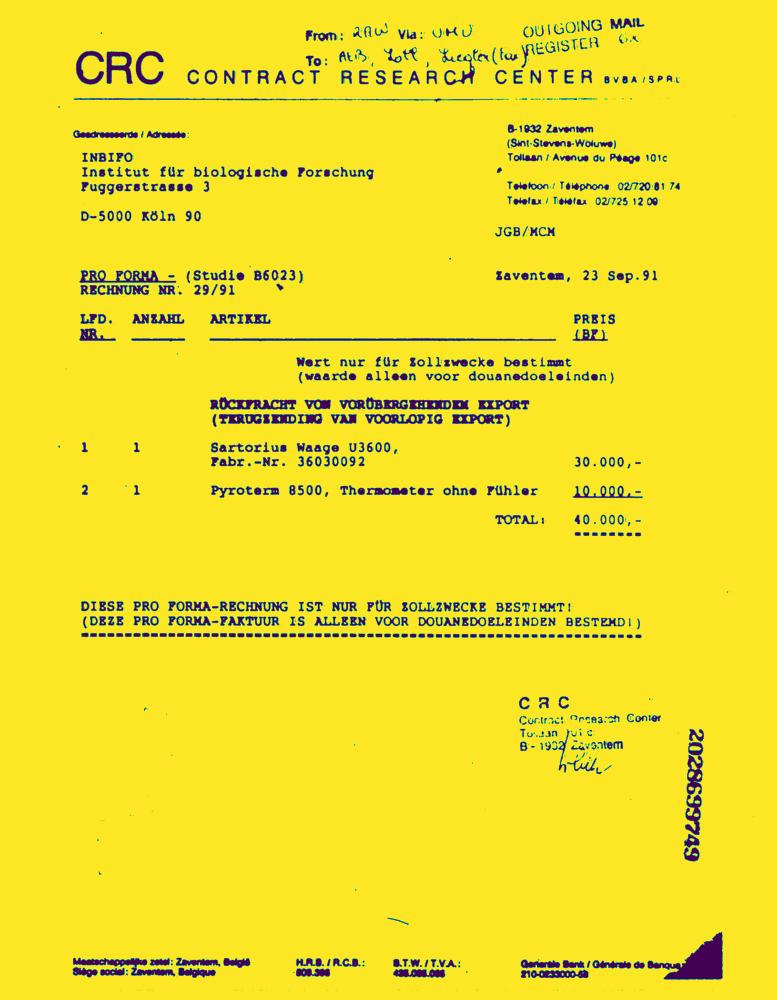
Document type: Invoice-Doc